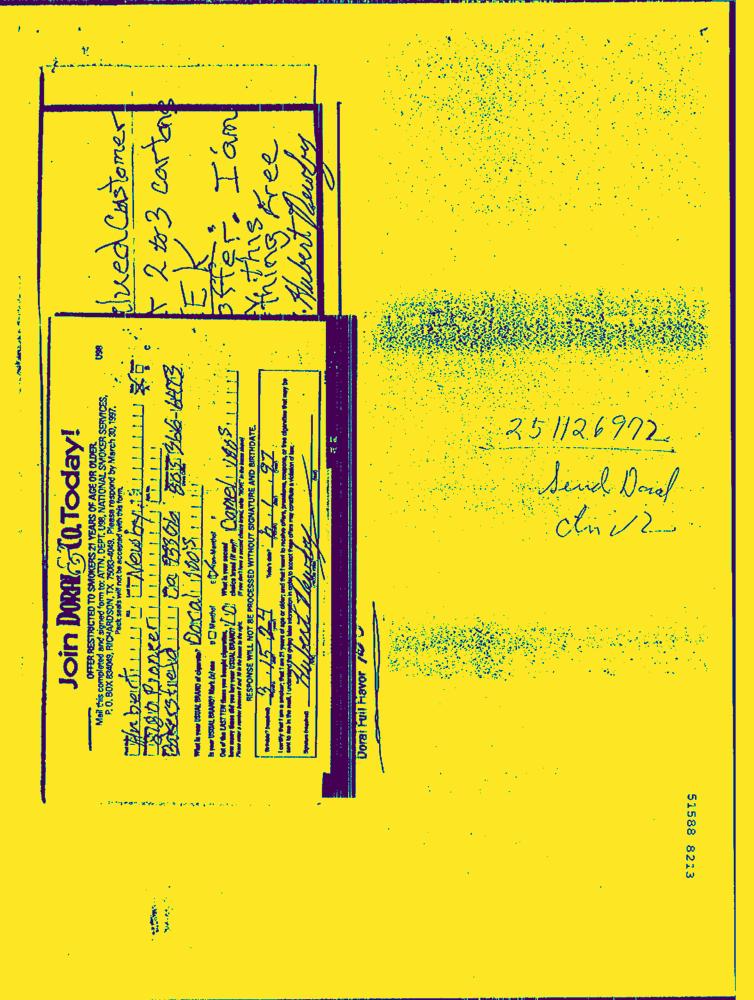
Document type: Hand-Written